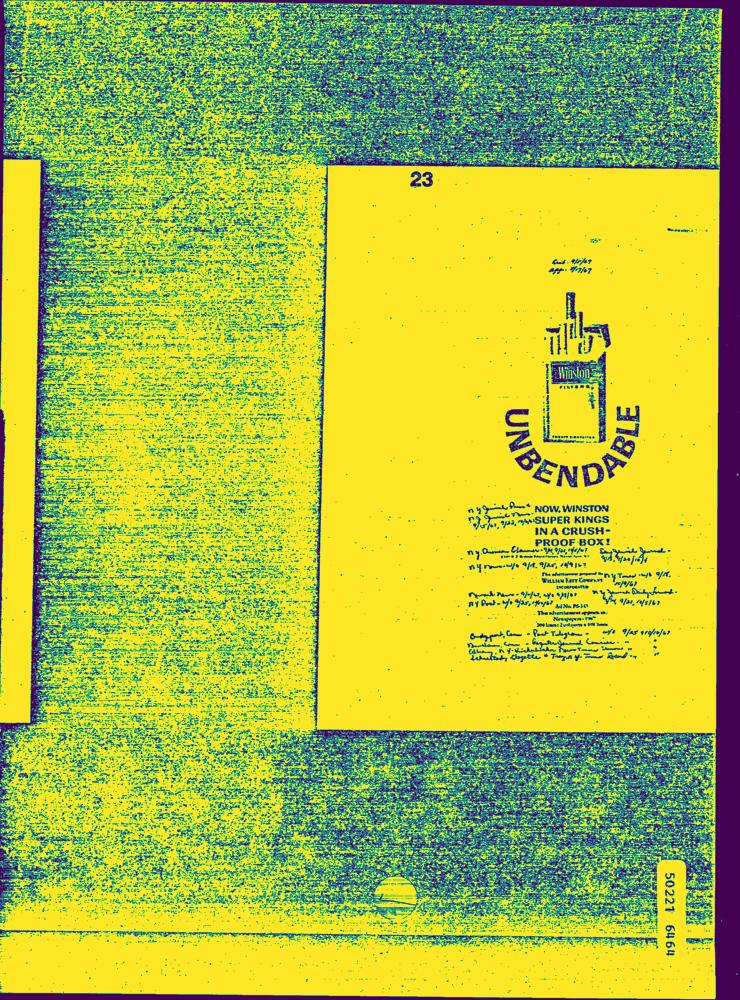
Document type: AD